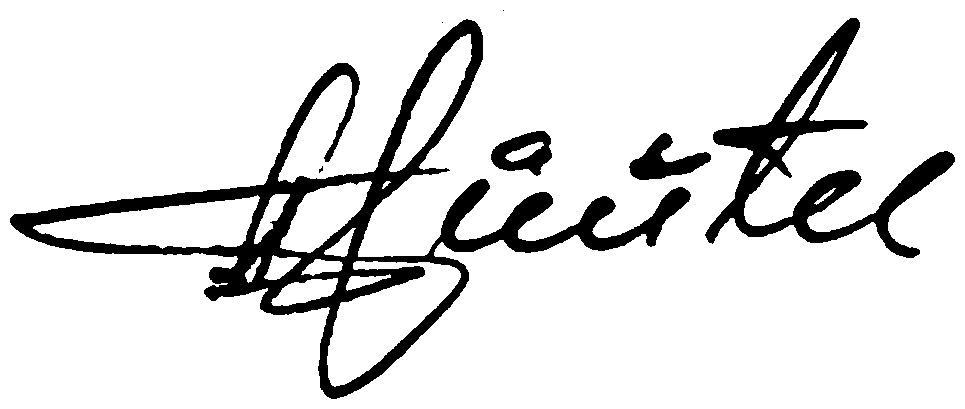
Signature of: arnold rüütel